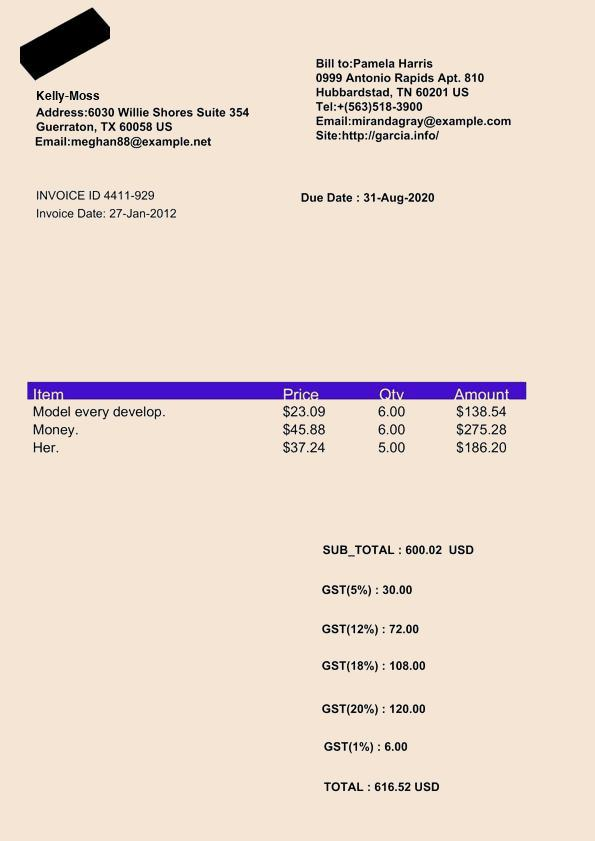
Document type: Invoice